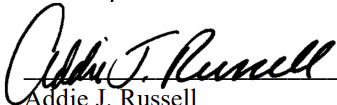
Signature of: addie jenne russell